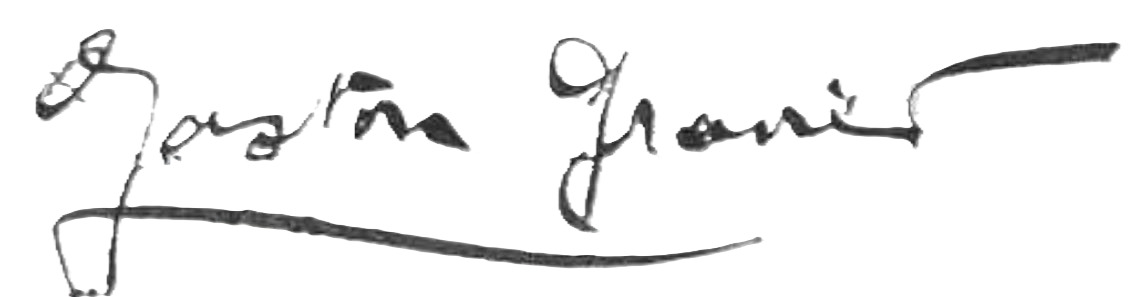
Signature of: gaston gravier